Question: What is the property identification or parcel number listed?
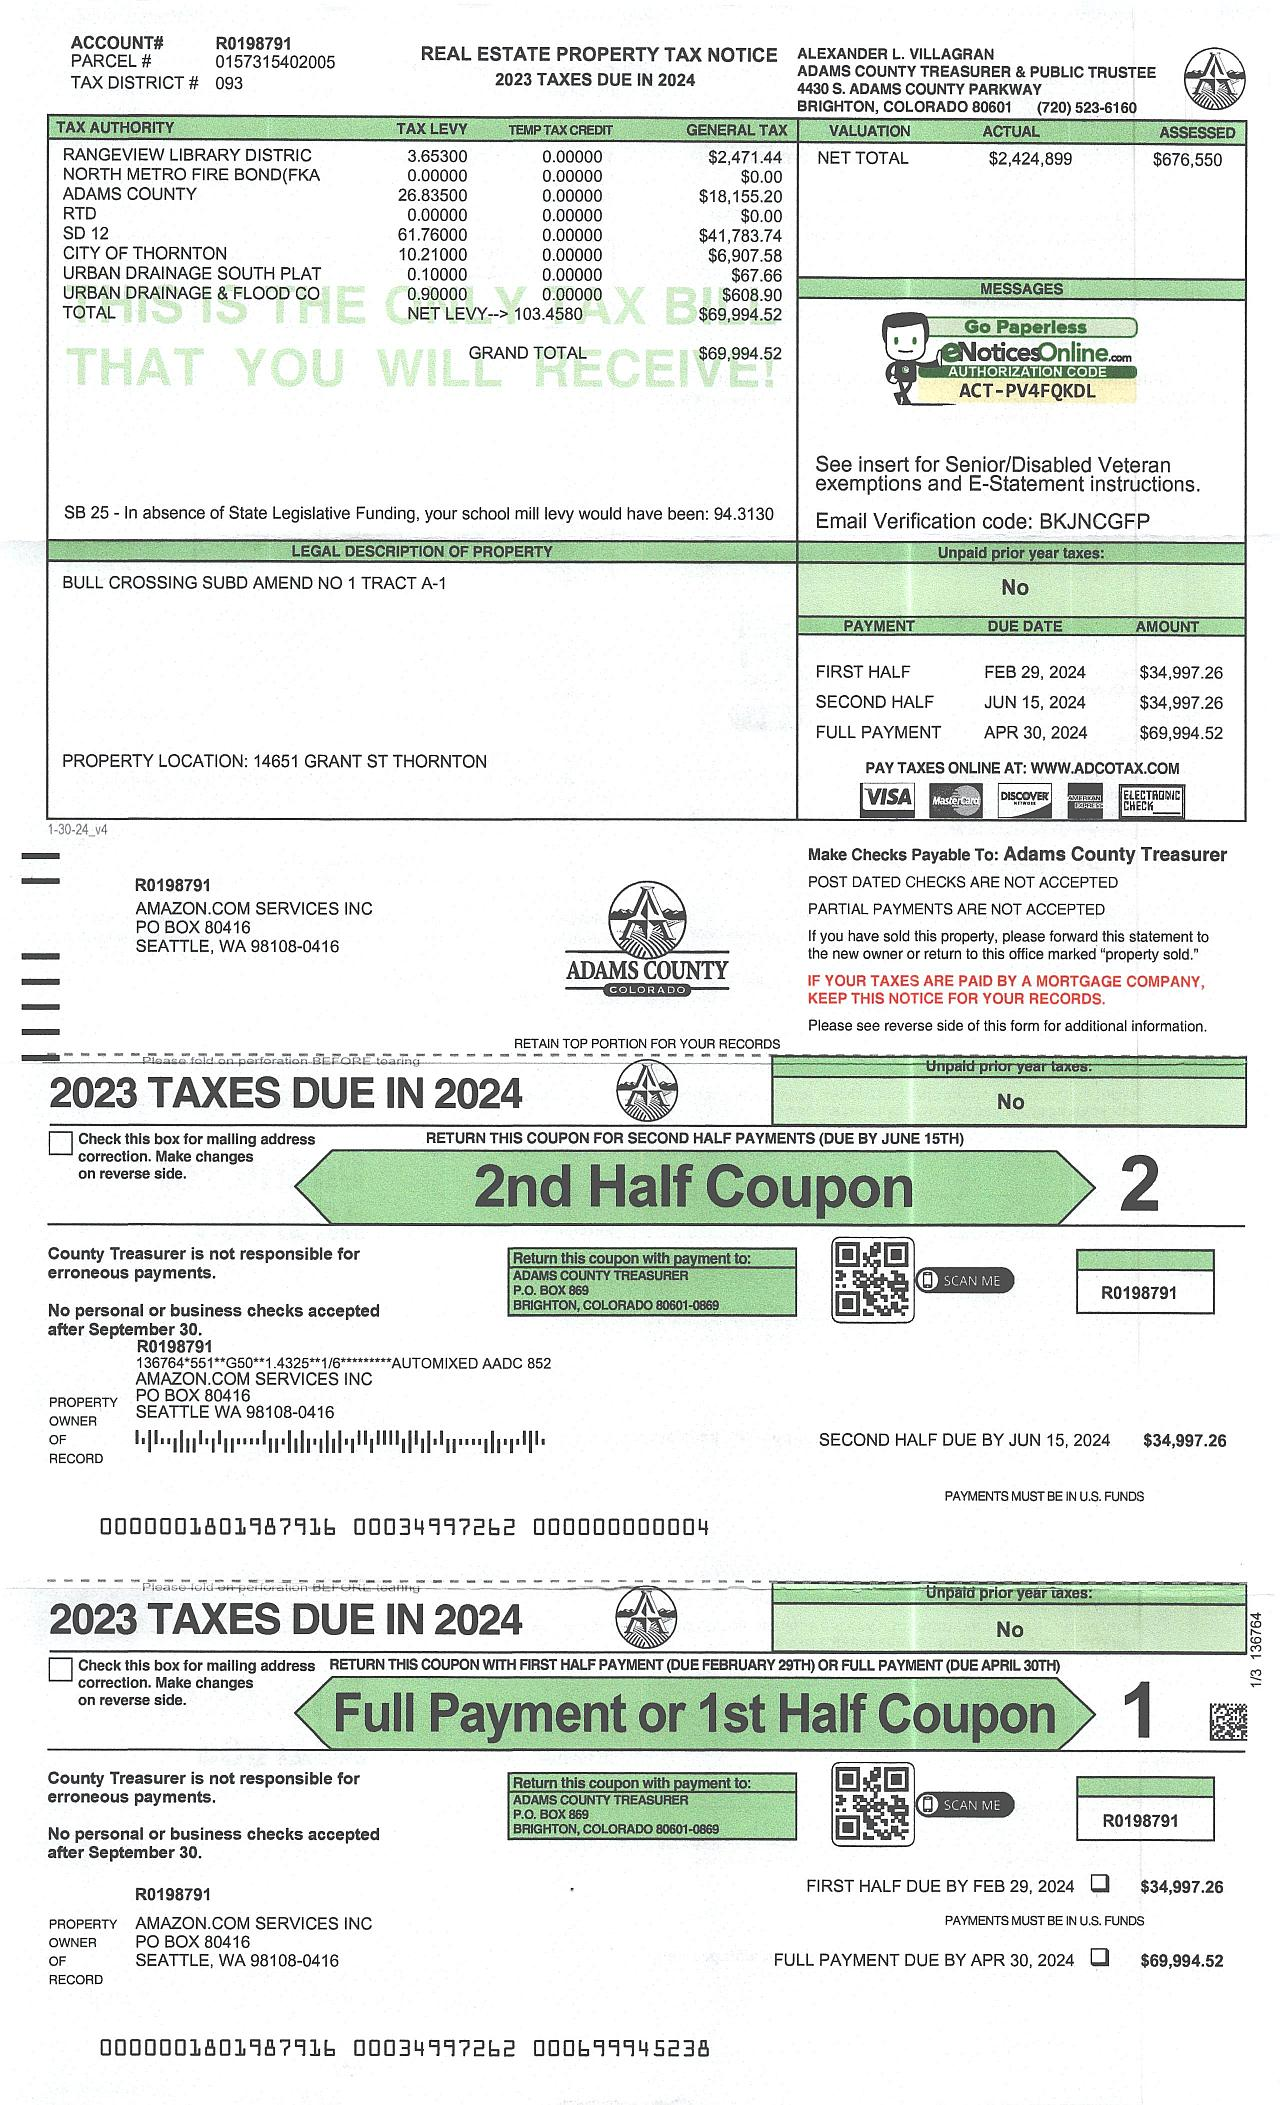
Answer: "0157315402005"